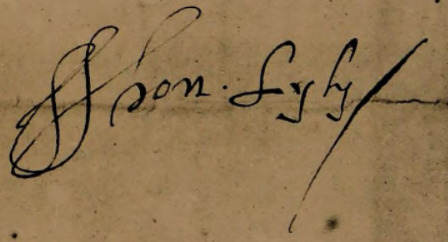
Signature of: q261627